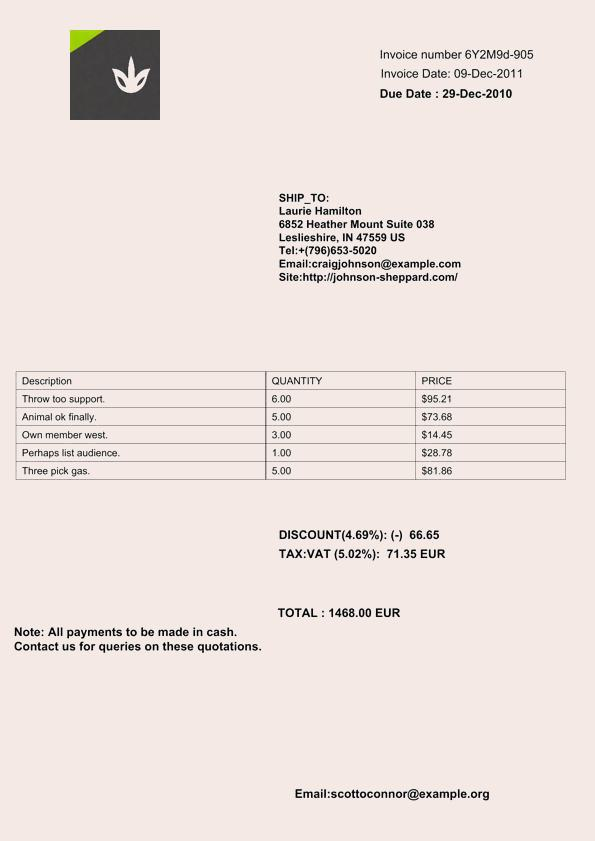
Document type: Invoice